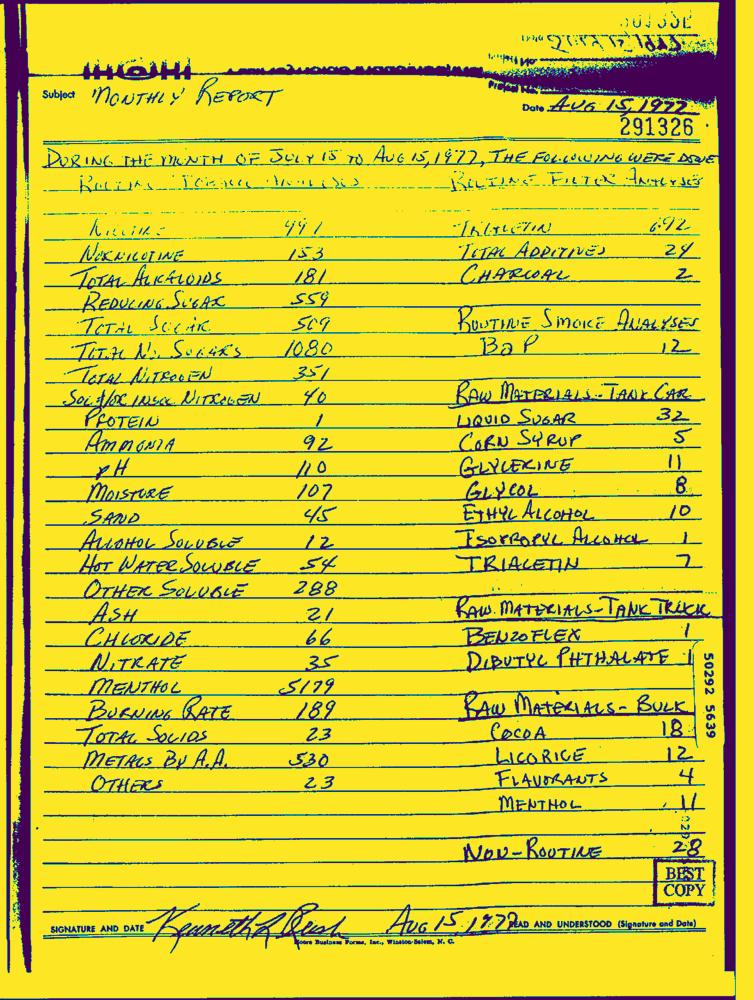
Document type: Hand-Written